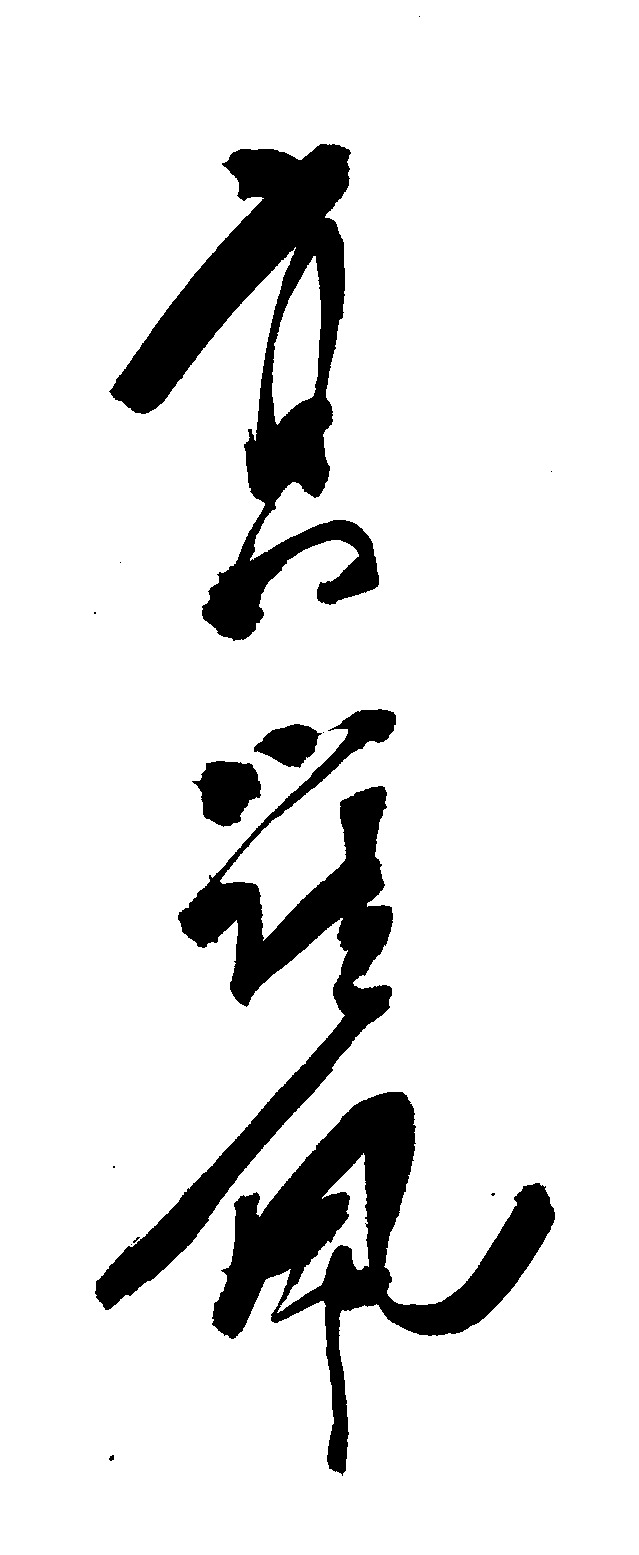
Signature of: robert van gulik